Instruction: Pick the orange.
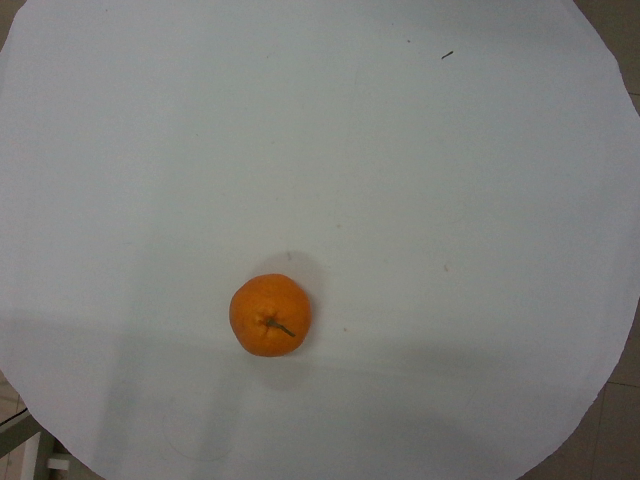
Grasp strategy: vertical